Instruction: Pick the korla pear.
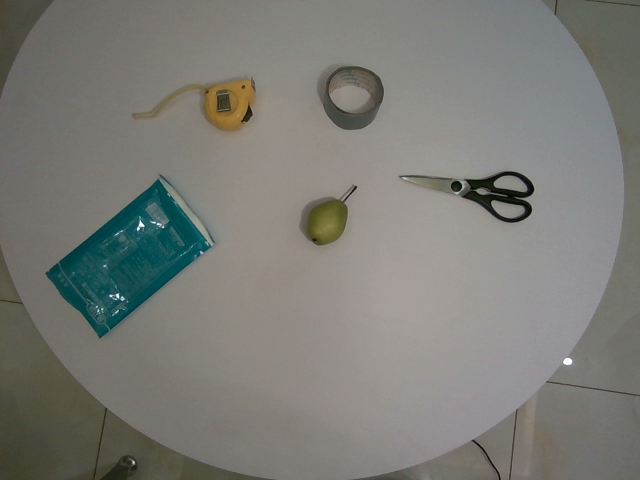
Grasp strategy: vertical